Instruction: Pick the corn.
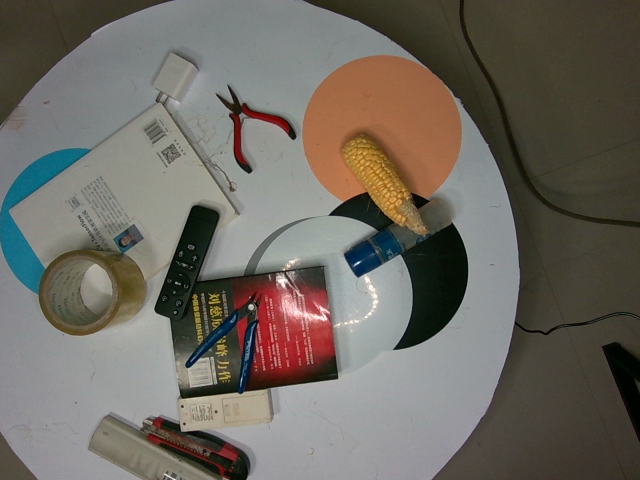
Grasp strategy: vertical